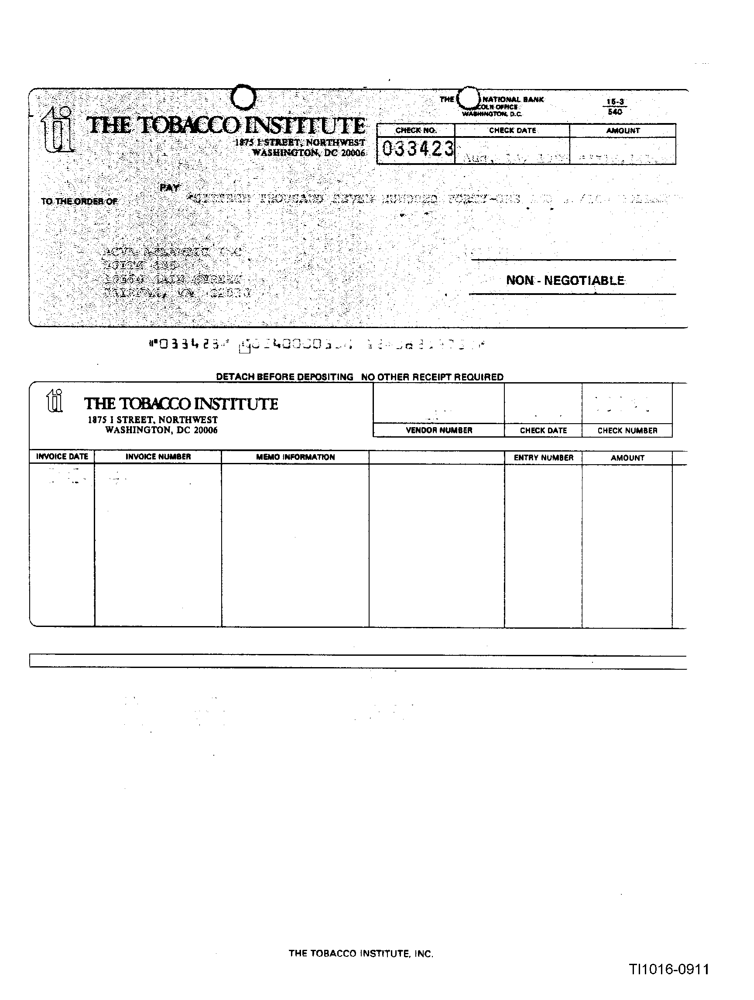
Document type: Invoice